Question: What was observed in the imaging?
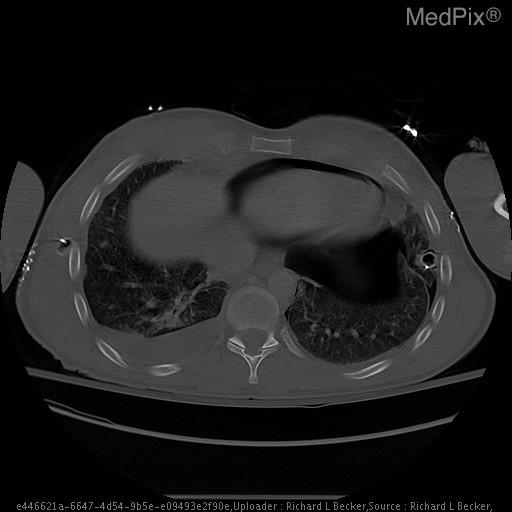
Answer: The imaging shows Thin rim of lucency surrounding the cardiac shadow. Previous Chest CT showed a small amount of pericardial air at the apex. Subsequent CT images.